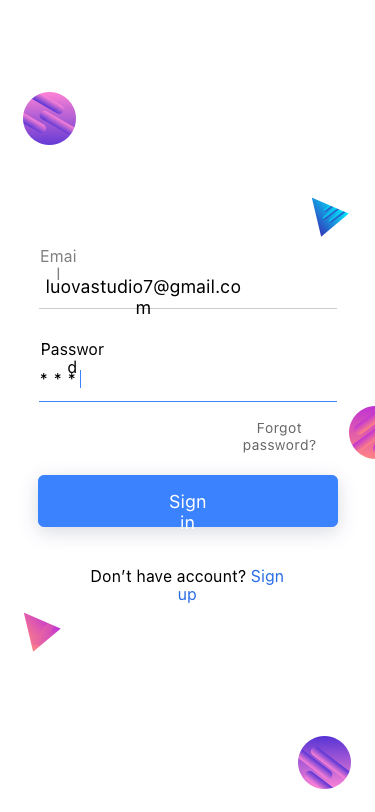
Text in this UI design:
Email
luovastudio7@gmail.com
Password
*
*
*
Sign in
Don’t have account? Sign up
Forgot password?